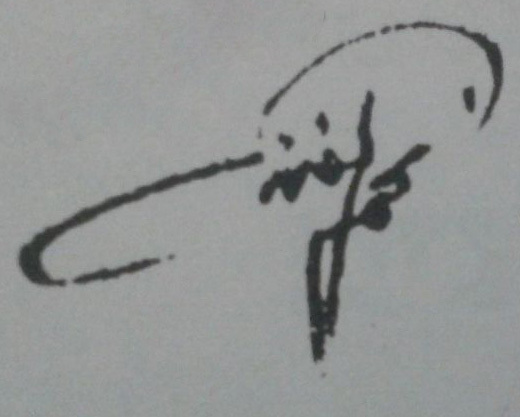
Signature of: najm afandi